Question: What is the filing due date as per the document?
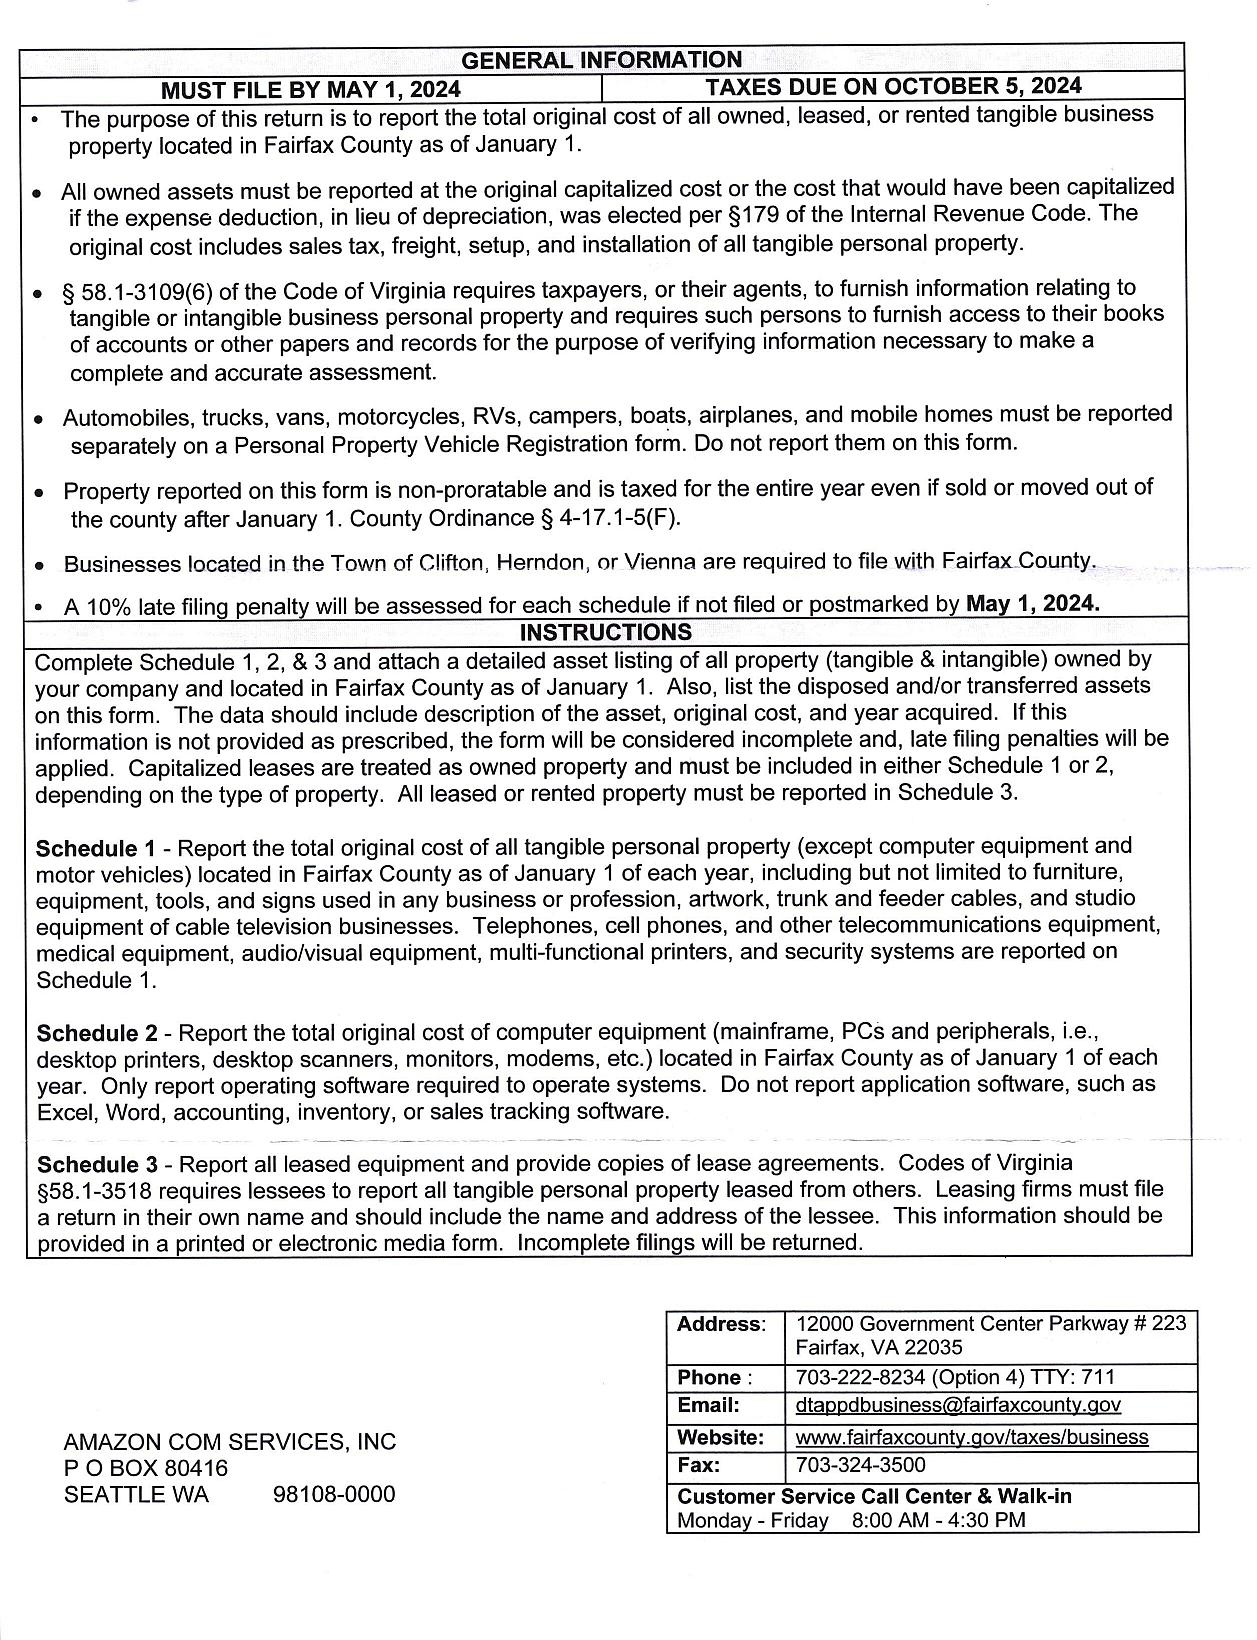
Answer: "1-May-24"